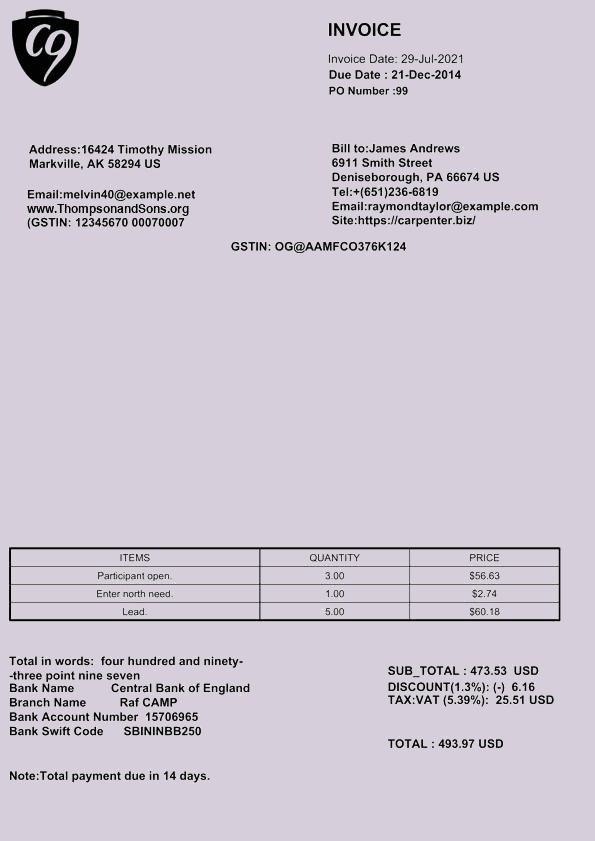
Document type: Invoice